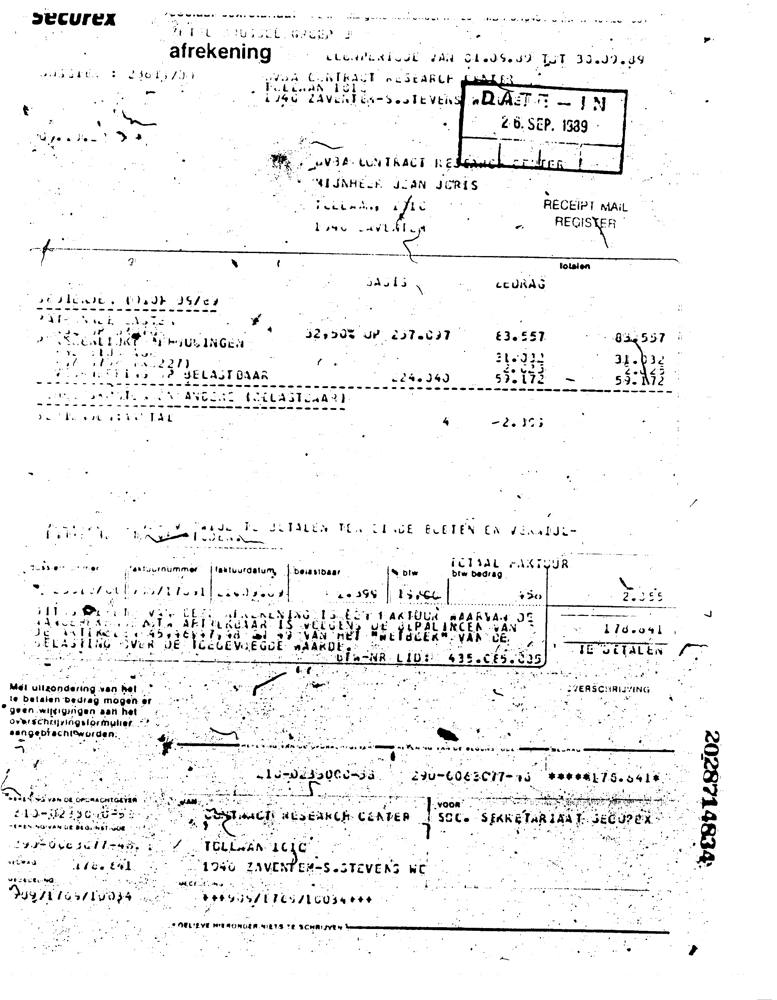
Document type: Invoice